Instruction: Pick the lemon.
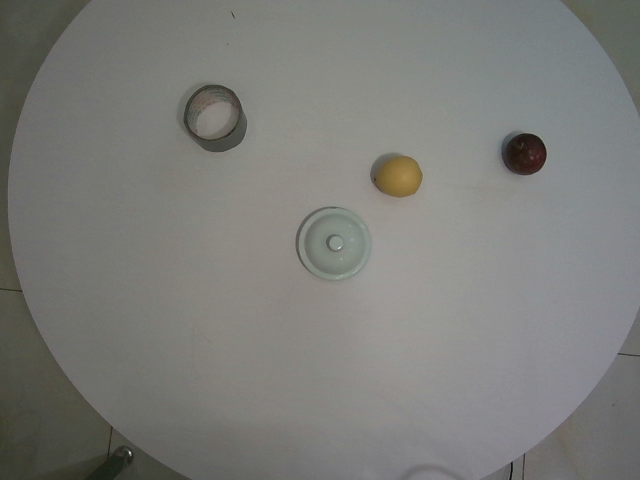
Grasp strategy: vertical